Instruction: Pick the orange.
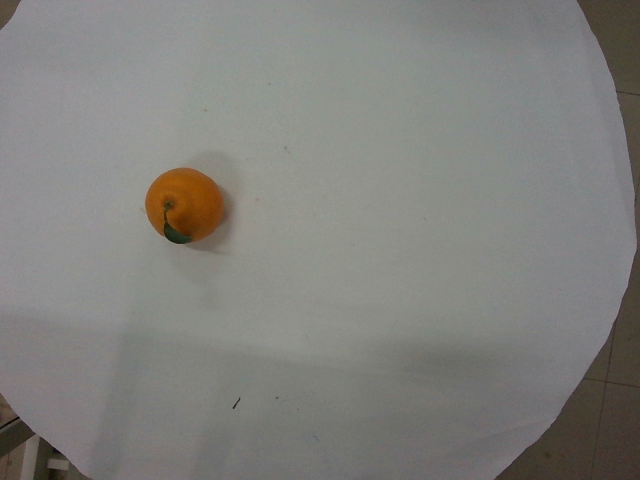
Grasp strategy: vertical